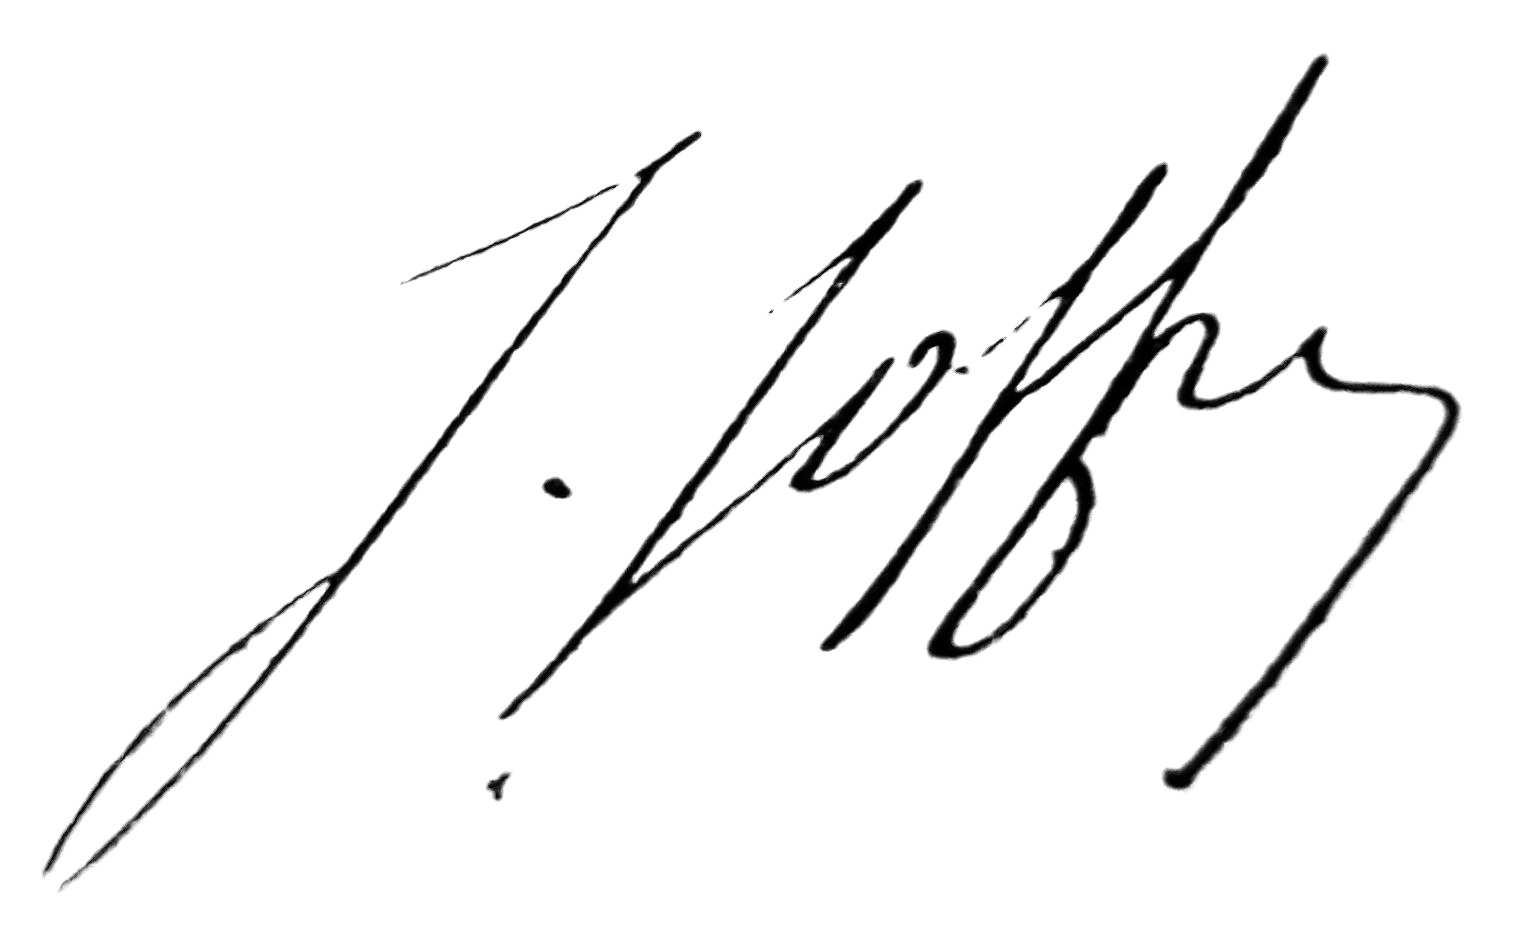
Signature of: joseph joffre